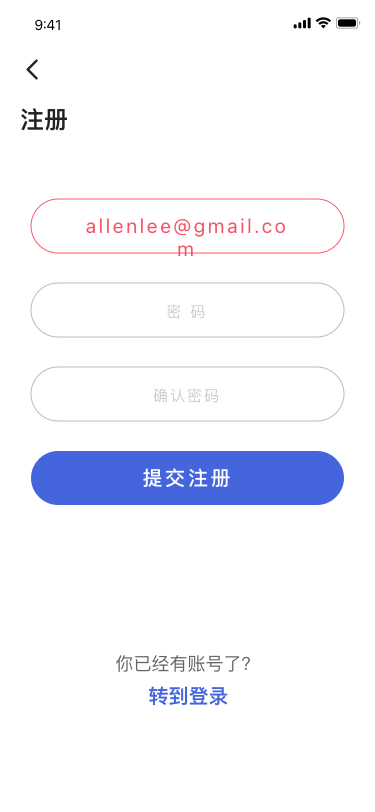
Text in this UI design:
allenlee@gmail.com
密 码
确认密码
提交注册
你已经有账号了？
转到登录
注册